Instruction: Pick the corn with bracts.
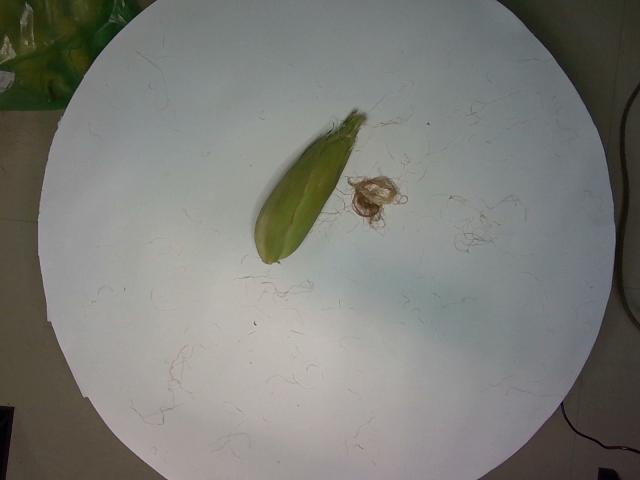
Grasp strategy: vertical